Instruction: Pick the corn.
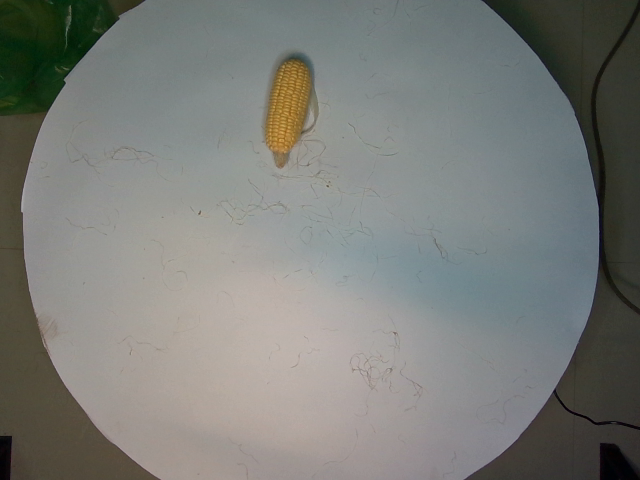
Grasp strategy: vertical